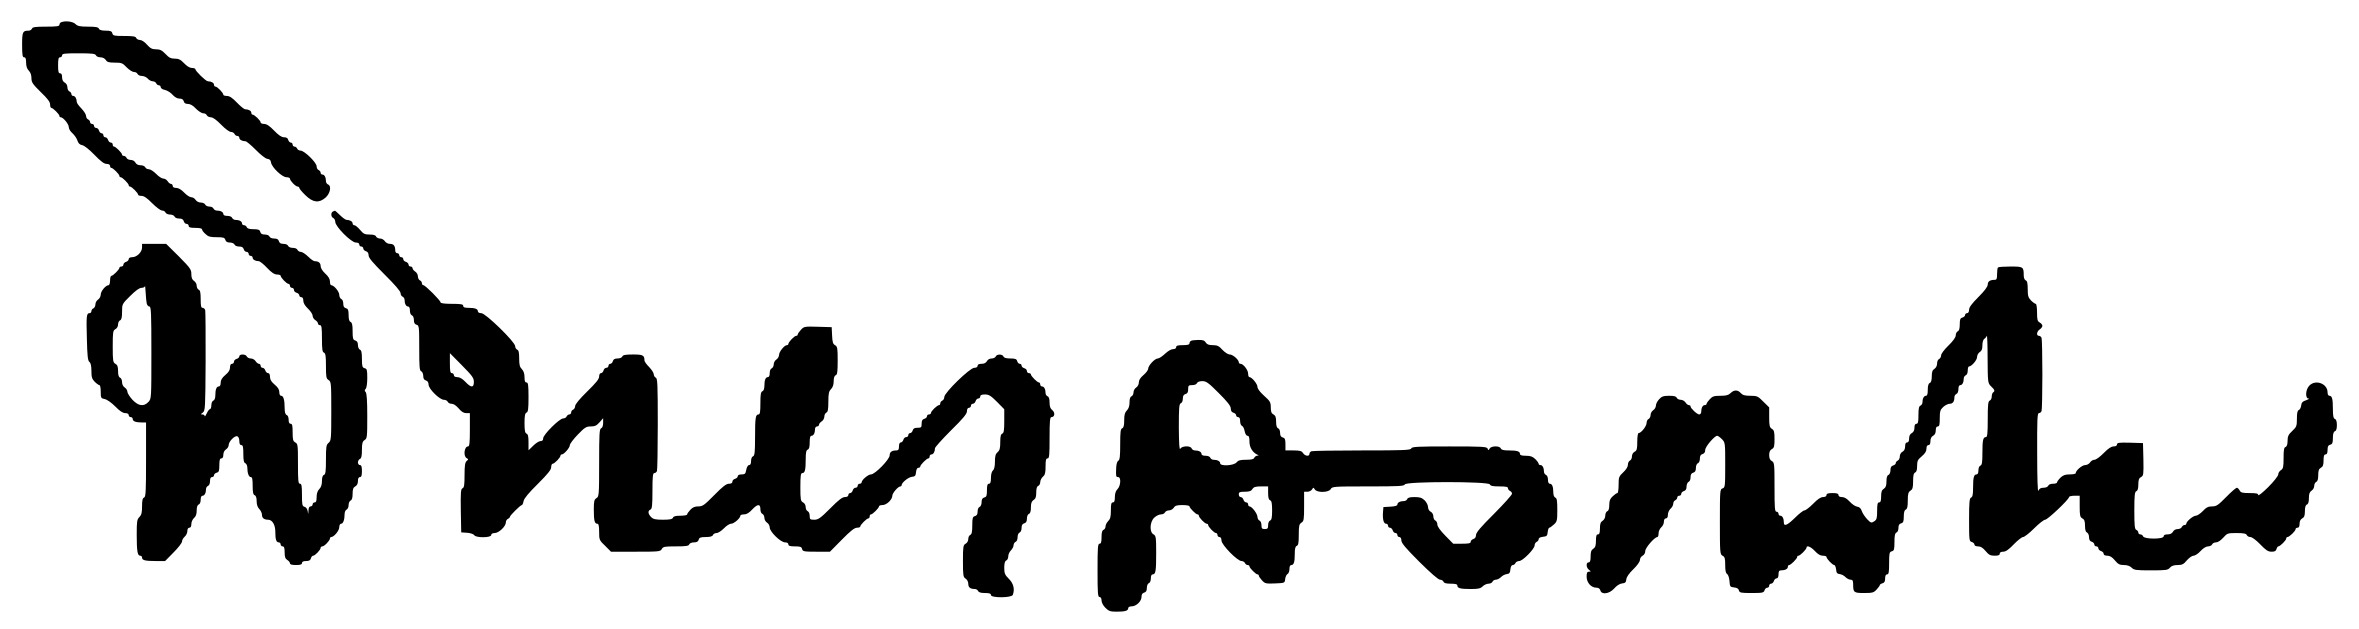
Signature of: bidyalongkorn